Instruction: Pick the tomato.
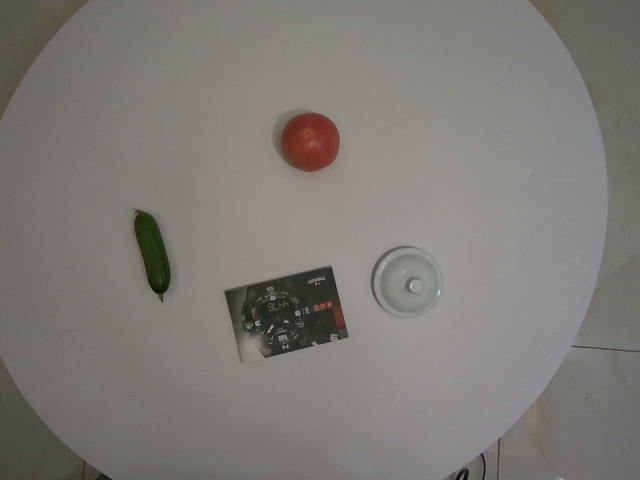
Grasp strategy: vertical